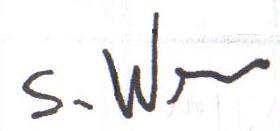
Signature of: shevah weiss